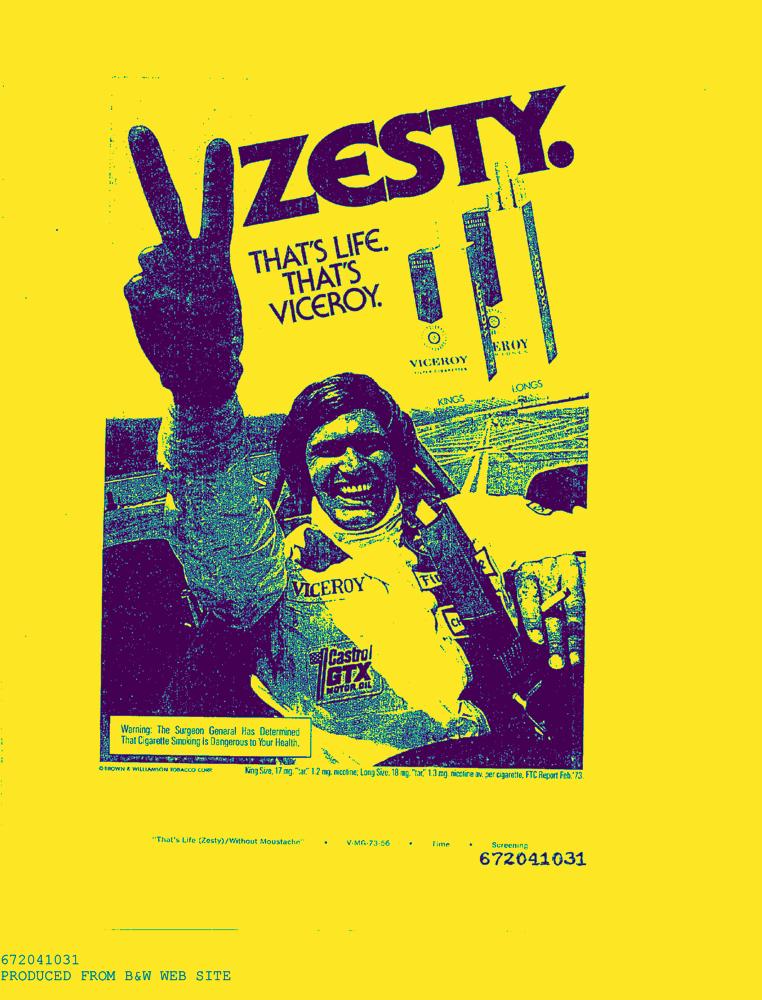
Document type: AD